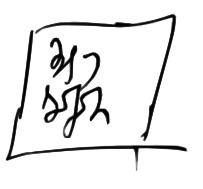
Signature of: prince bakar of kartli